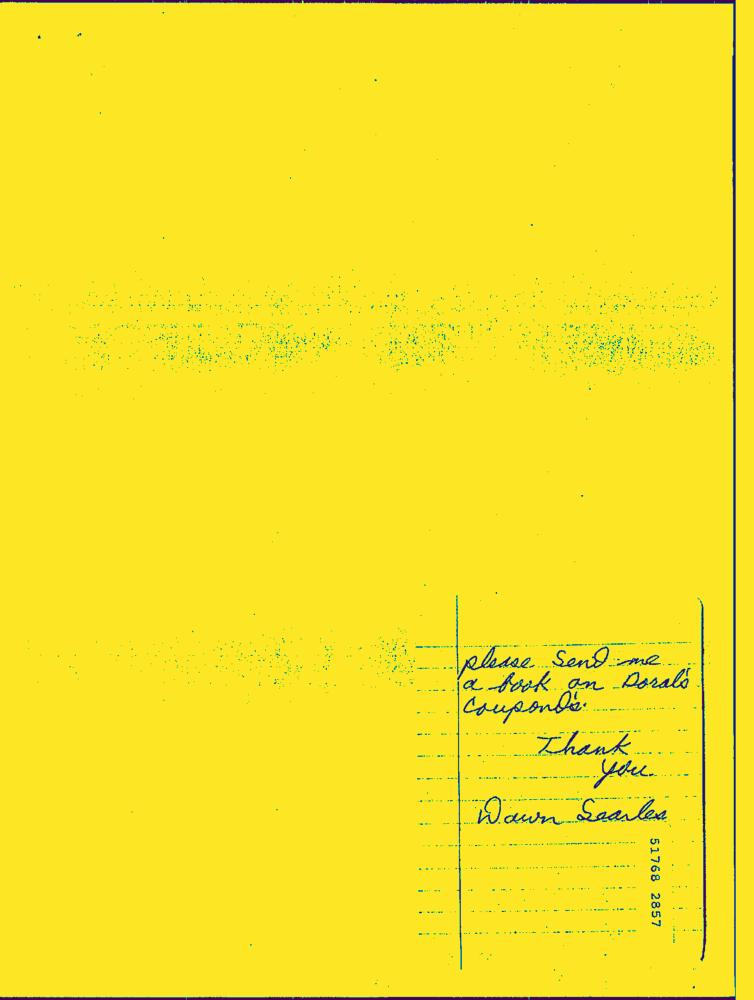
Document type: Hand-Written